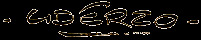
Signature of: albert uderzo